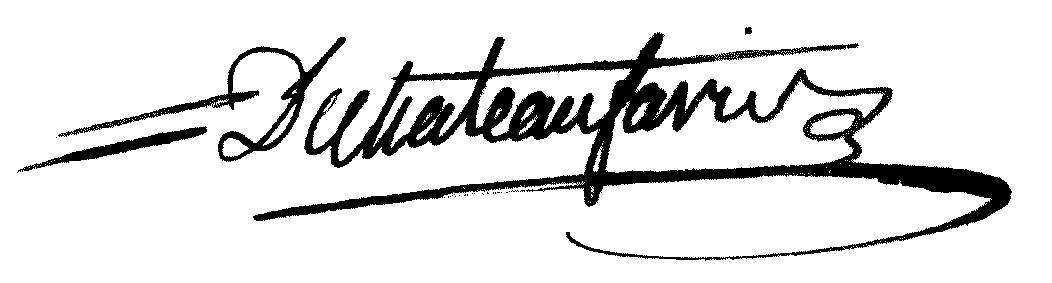
Signature of: pierre augustin laboreys de château favier